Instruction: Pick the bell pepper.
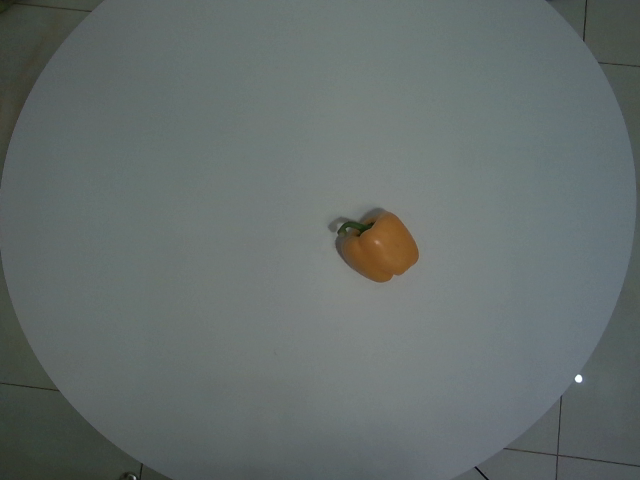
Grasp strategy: vertical